Question: What is the property identification or parcel number listed?
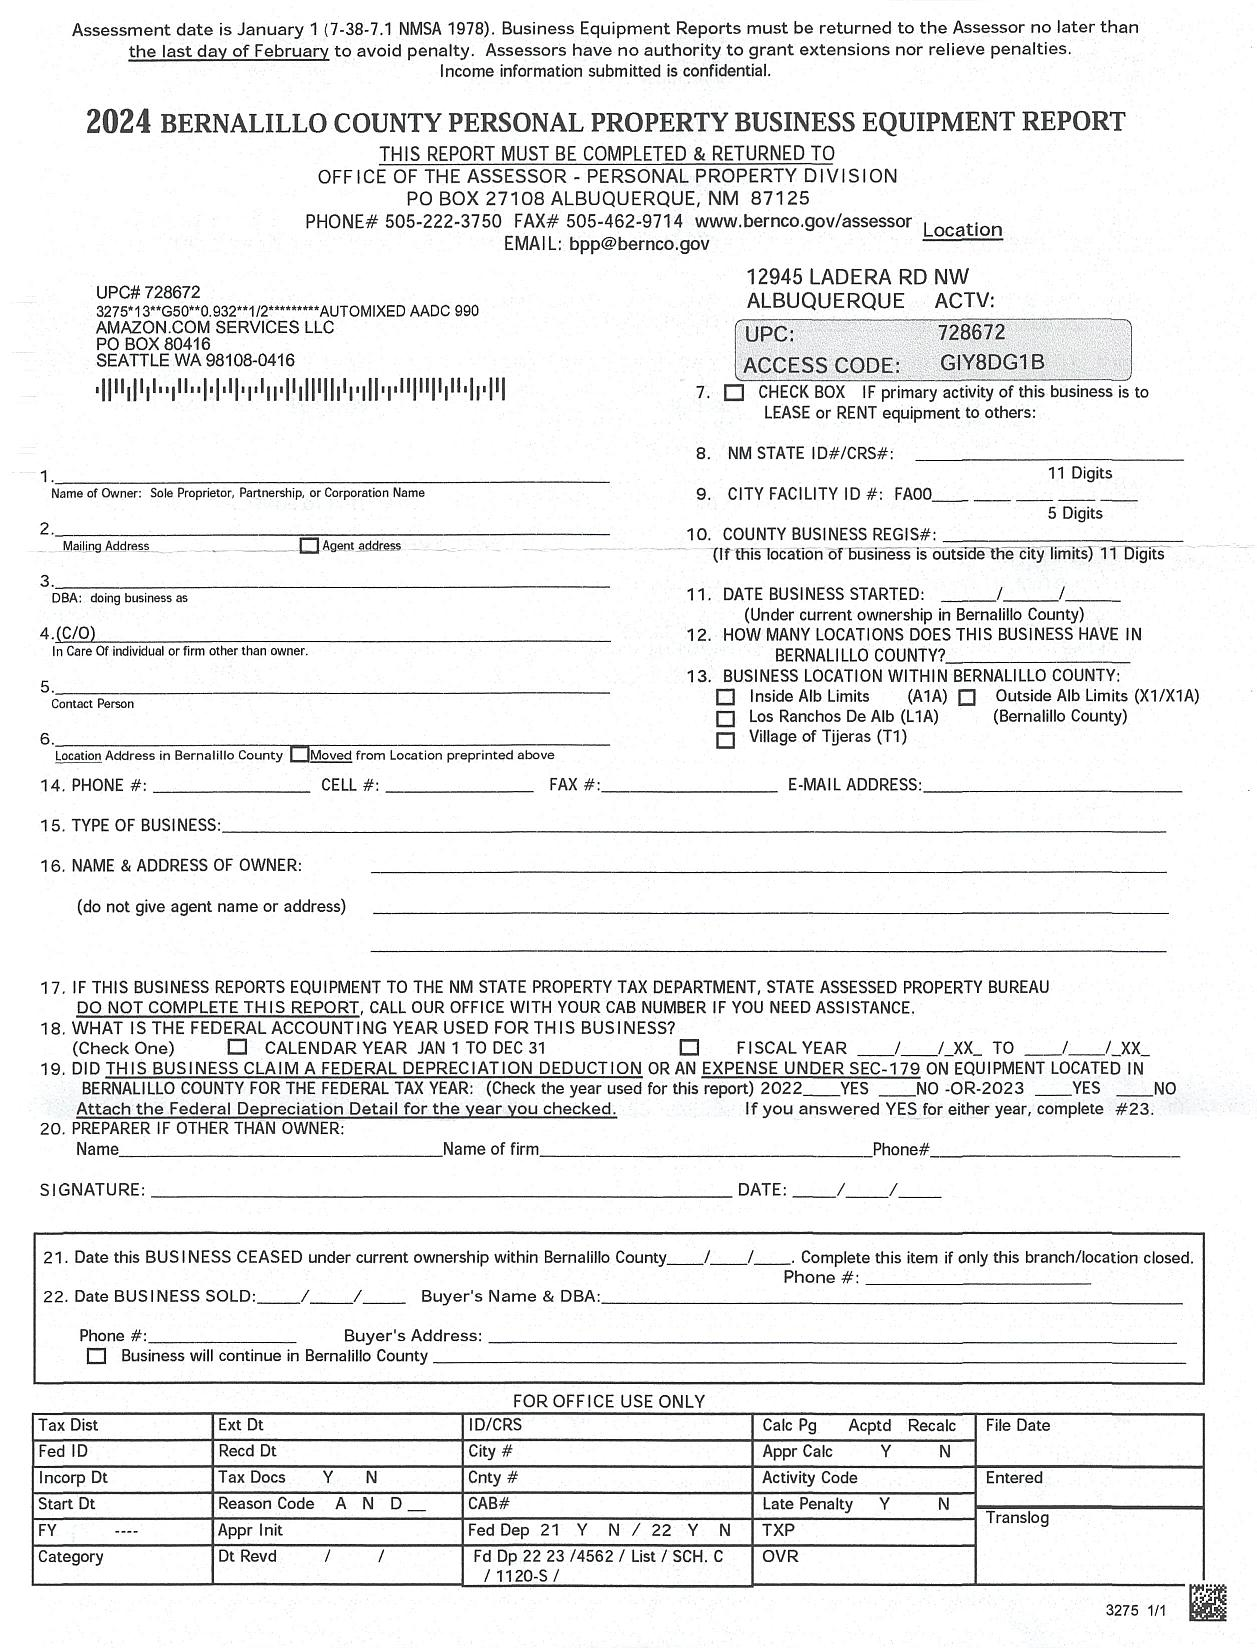
Answer: "GIVBPGIB"